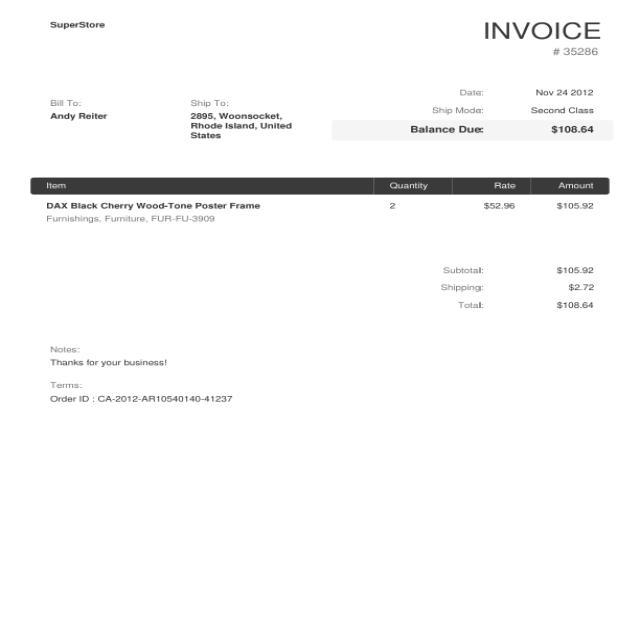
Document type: Invoice